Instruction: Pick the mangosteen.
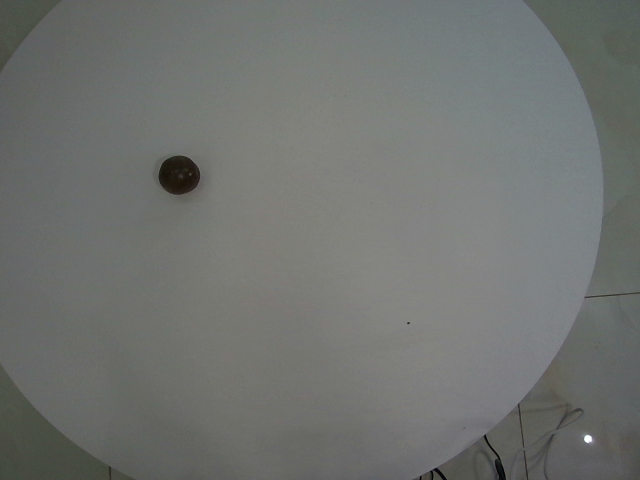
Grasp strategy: vertical